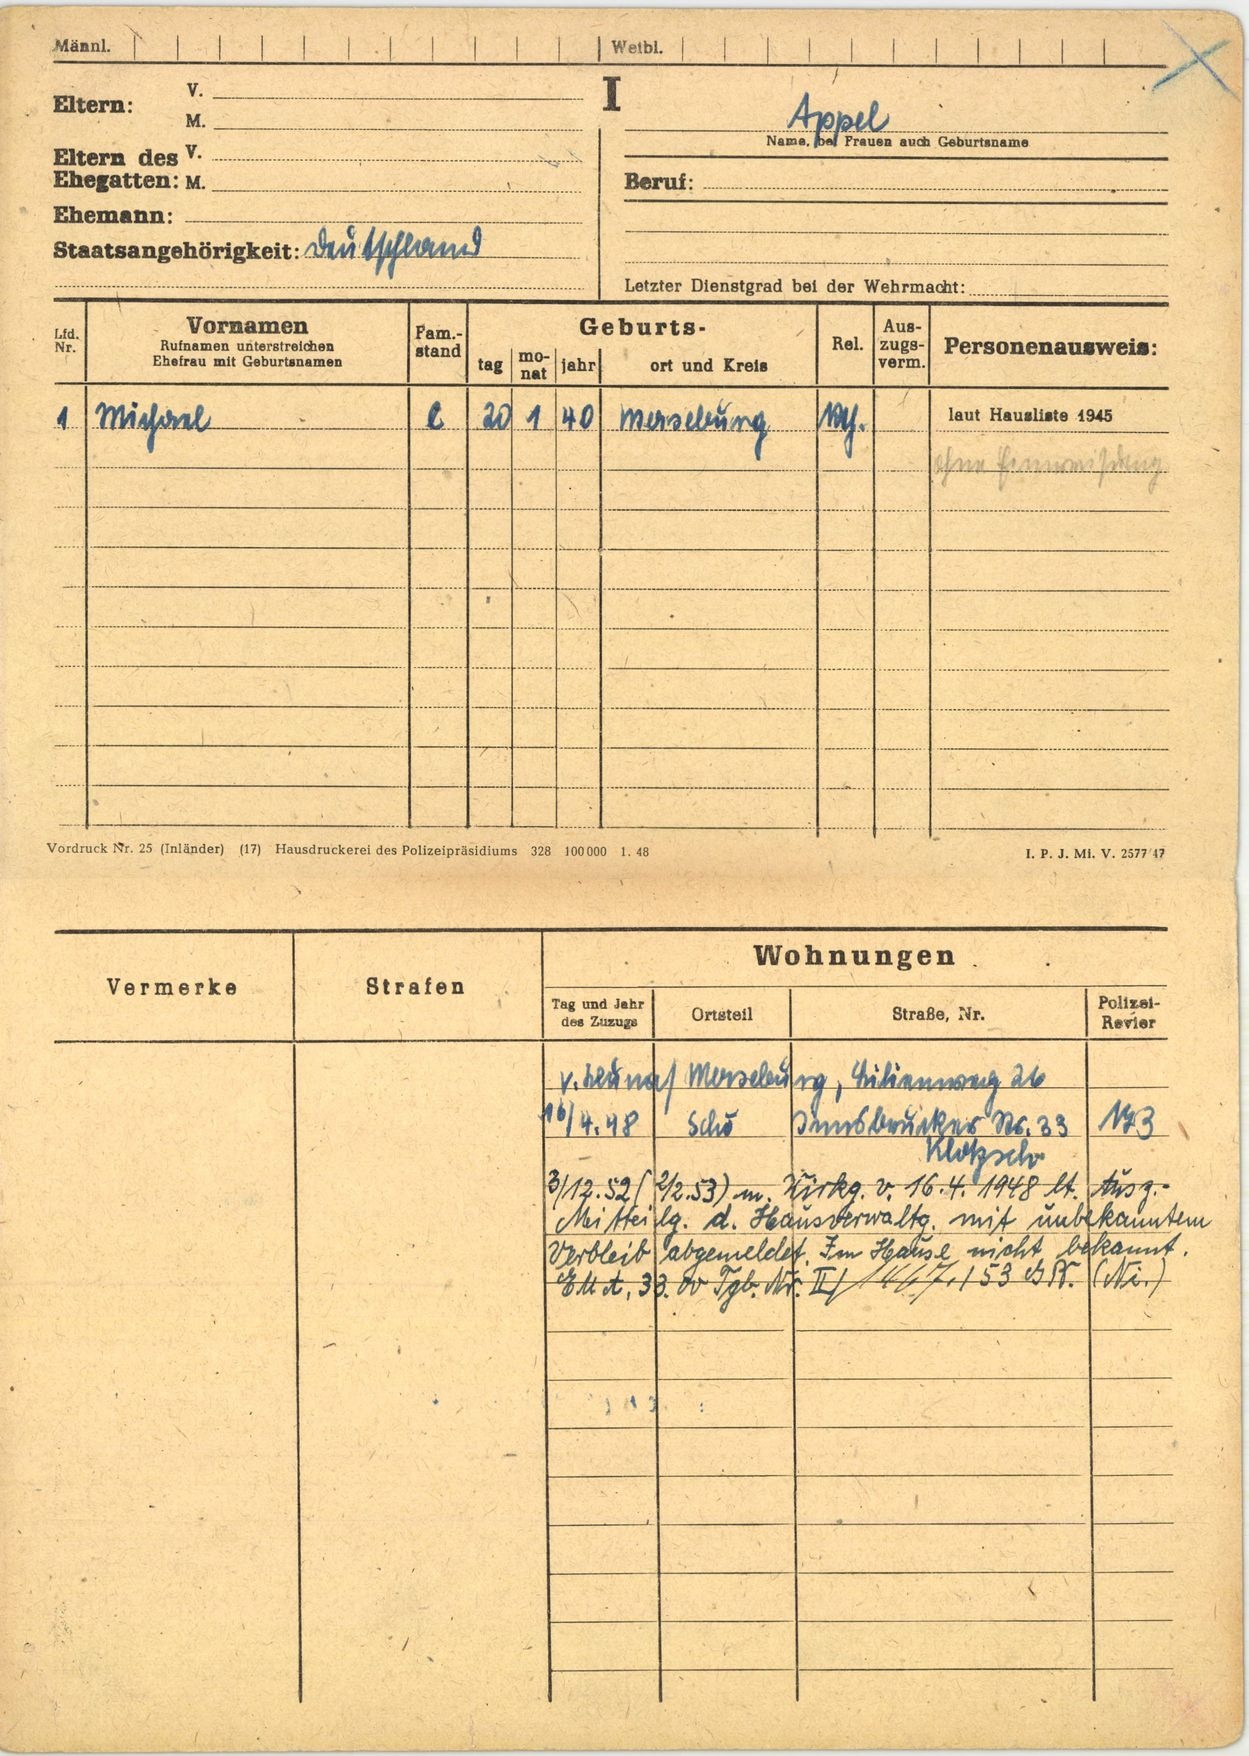
Appel